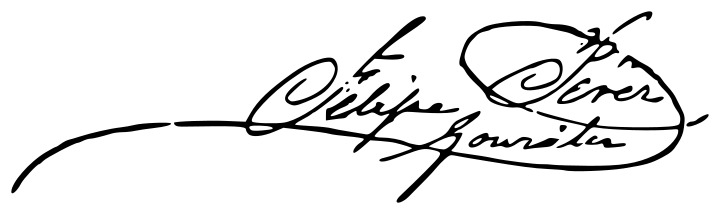
Signature of: felipe pérez y gonzález